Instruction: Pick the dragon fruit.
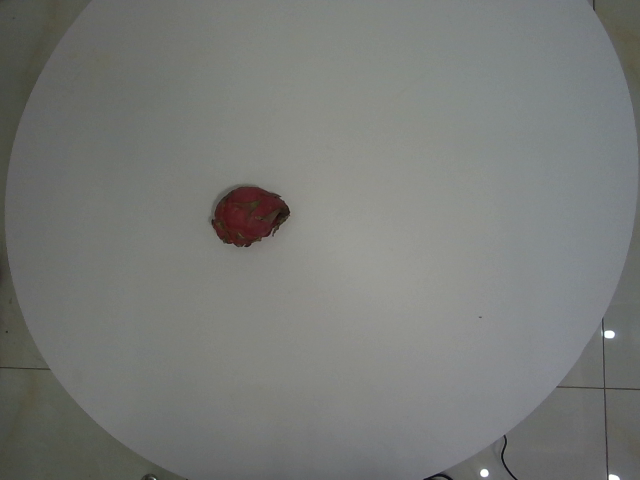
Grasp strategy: vertical